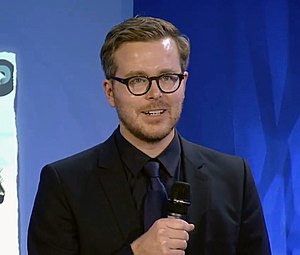
Deutsch: Den 1. Preis 2016 erhielten Sebastian Obermayer und Frederik Obermaier von der Süddeutschen Zeitung für die Enthüllung der Panama Papers. Die Laudatio wurde von Jury-Mitglied Volker Lilienthal gehalten.